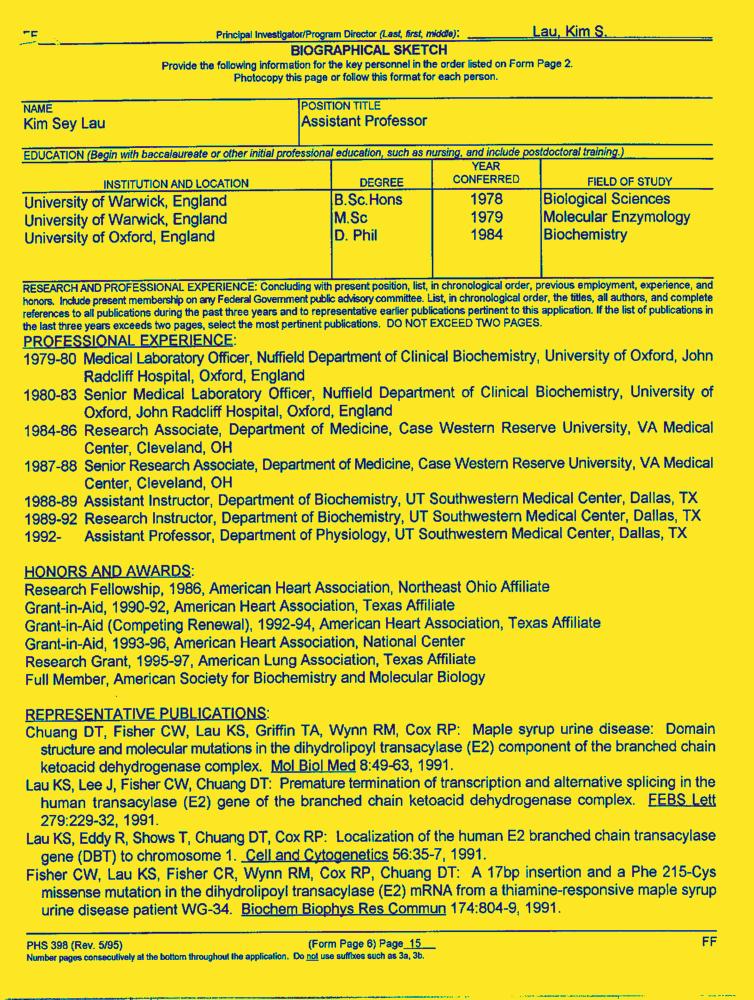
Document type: Resume-Doc